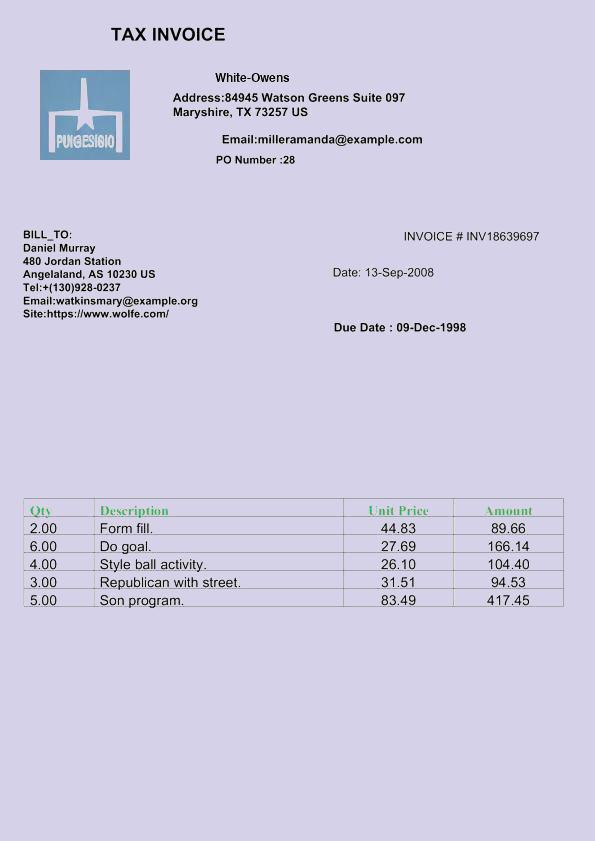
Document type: Invoice